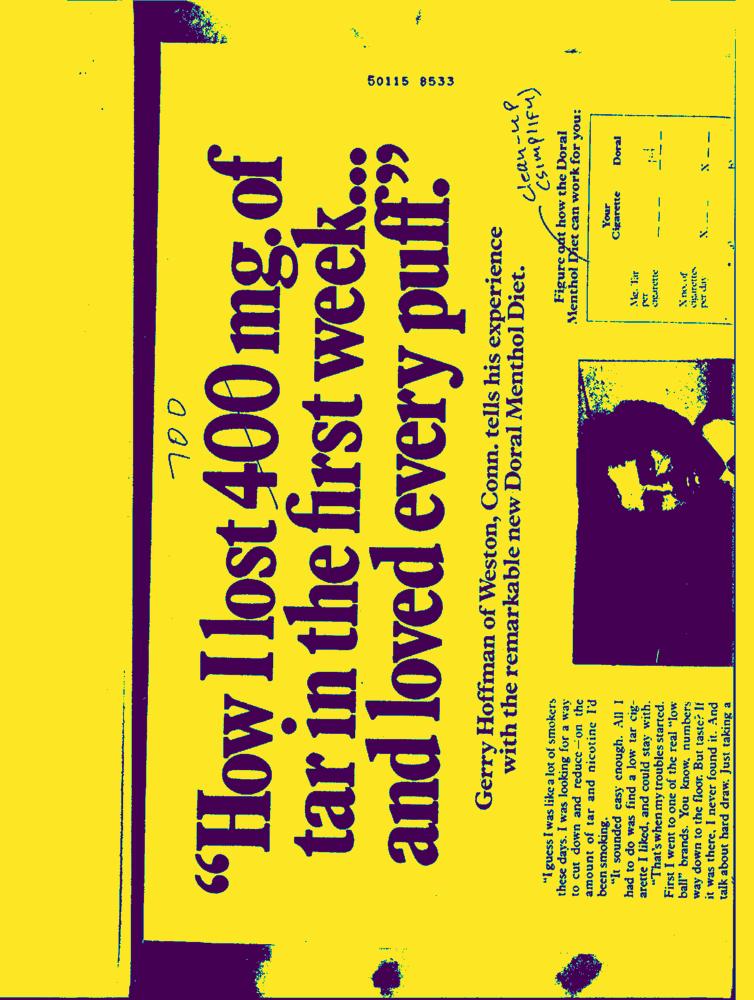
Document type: AD